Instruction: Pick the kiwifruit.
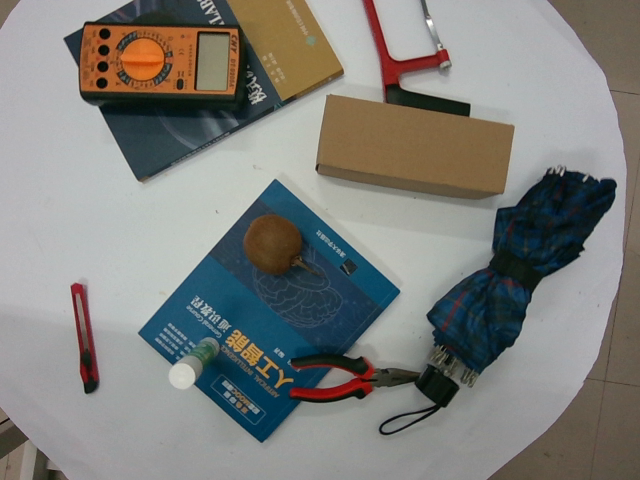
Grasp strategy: vertical